Question: What are the imaging findings?
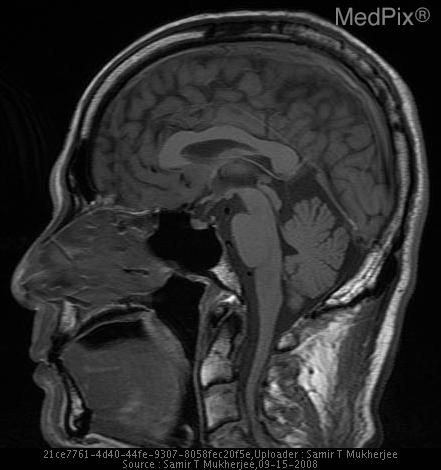
Answer: The imaging shows •  MR Brain - Sagittal T1 image w/o contrast demonstrates normal brain parenchyma with apparent tapering of the spinal cord at the C3-C4 level.
•  MR c-spine - Sagittal T2 FRFSE image w/o contrast demonstrates diffuse disk desiccation at all levels with posterior projecting disk material at C3-C4 level causing cord impingement and severe central canal narrowing.
•  MR c-spine - Axial T2 FRFSE image w/o contrast at the C3-C4 level demonstrates posterior disk bulge, eccentric to the right with superimposed uncovertebral spurring causing mass impression and effacement of the ventral thecal sac and cord, resulting in severe central canal stenosis. Normal brain parenchyma with apparent tapering of the spinal cord at the C3-C4 level..